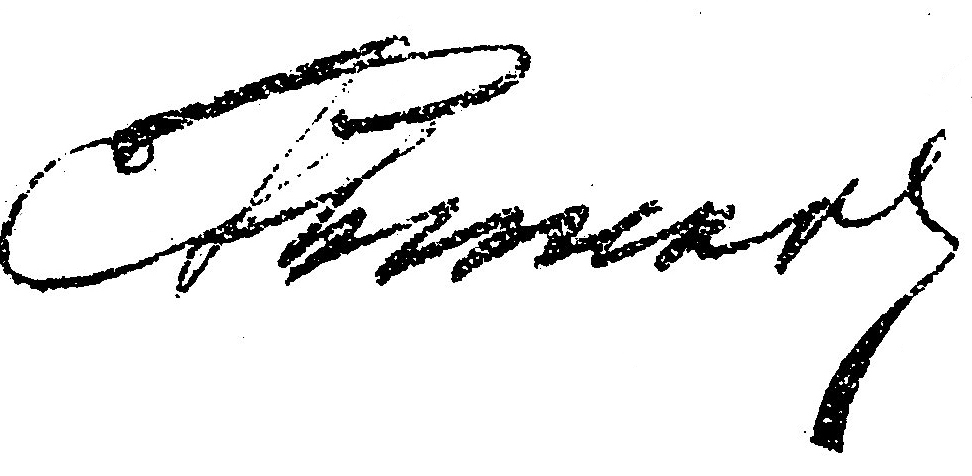
Signature of: ryzhkov semen martinovich